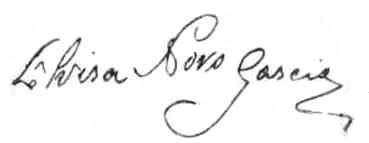
Signature of: elvira novo garcía